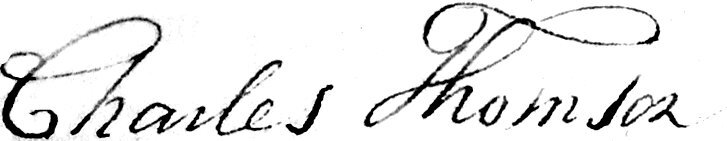
Signature of: charles thomson